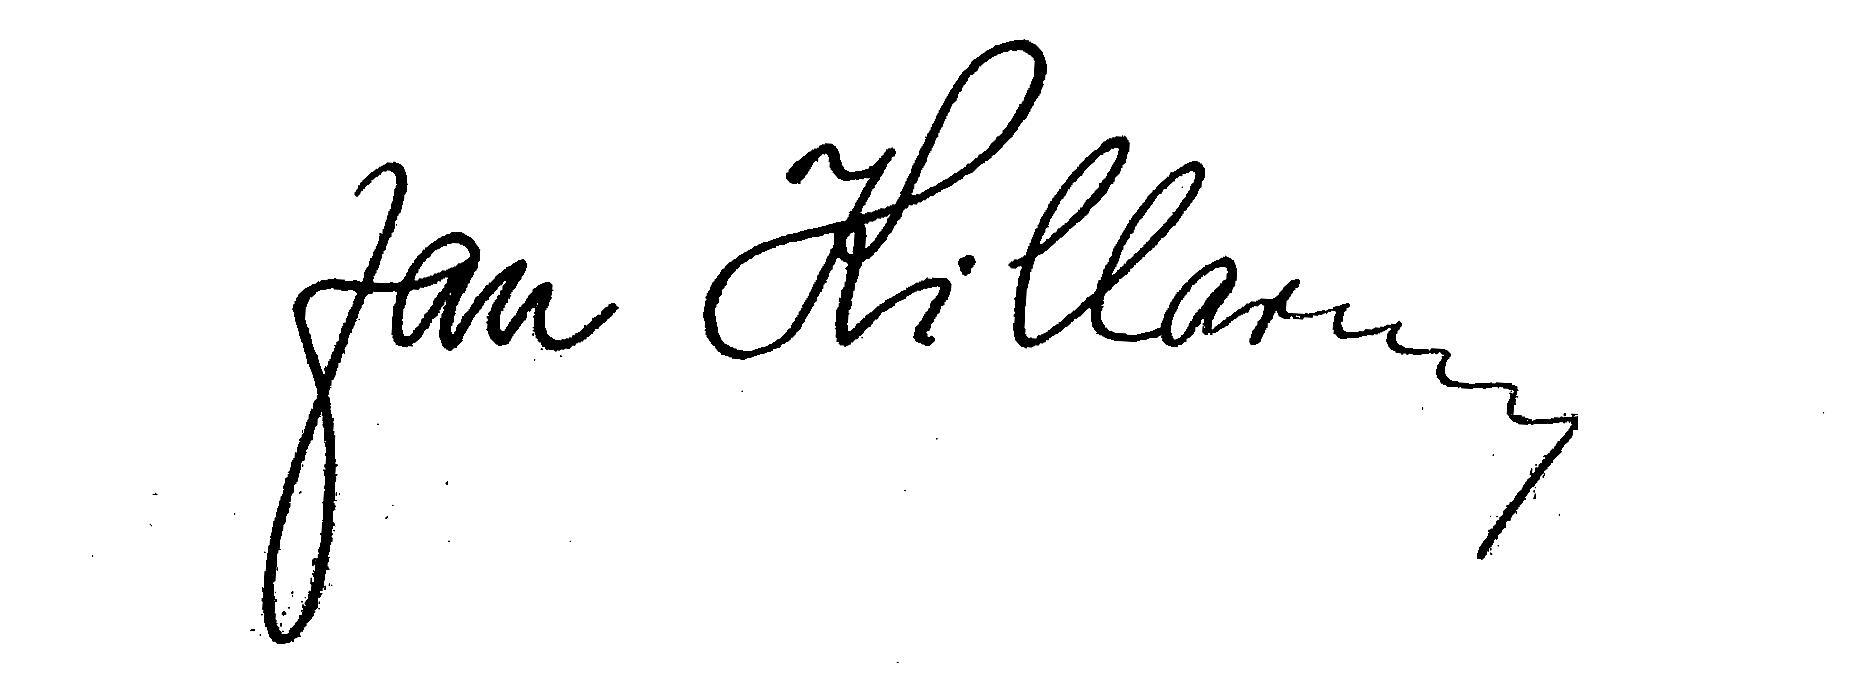
Signature of: jan killar